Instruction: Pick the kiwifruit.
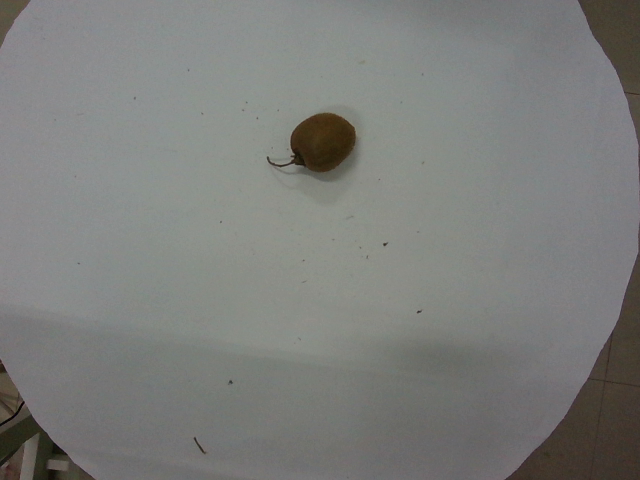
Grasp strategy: vertical